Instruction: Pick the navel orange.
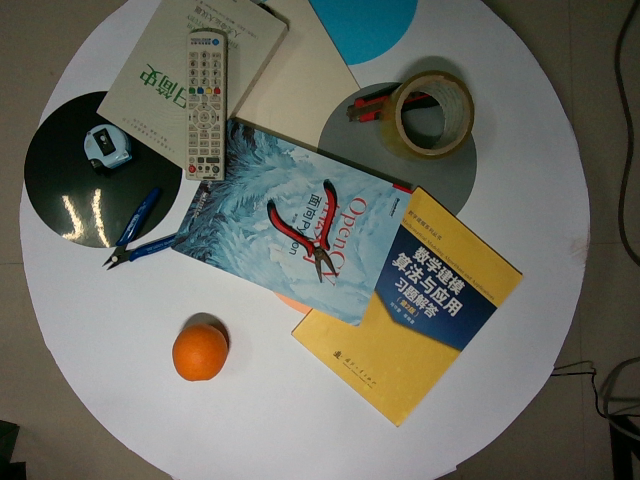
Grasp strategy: vertical